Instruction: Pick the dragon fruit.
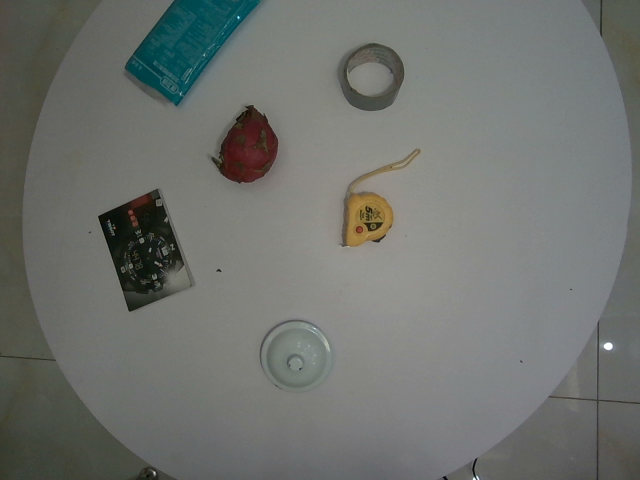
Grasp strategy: vertical